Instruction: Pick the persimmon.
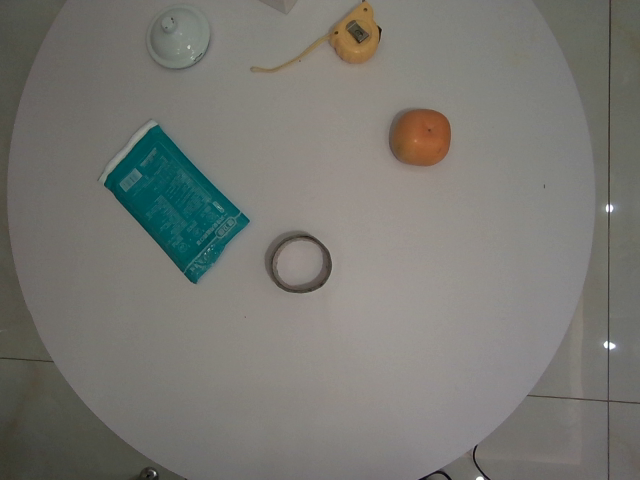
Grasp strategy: vertical